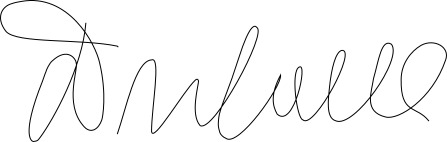
Signature of: eduardo duhalde